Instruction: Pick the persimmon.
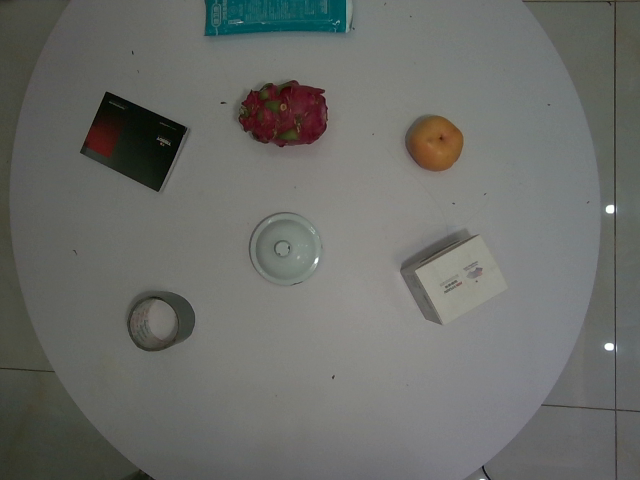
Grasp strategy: vertical